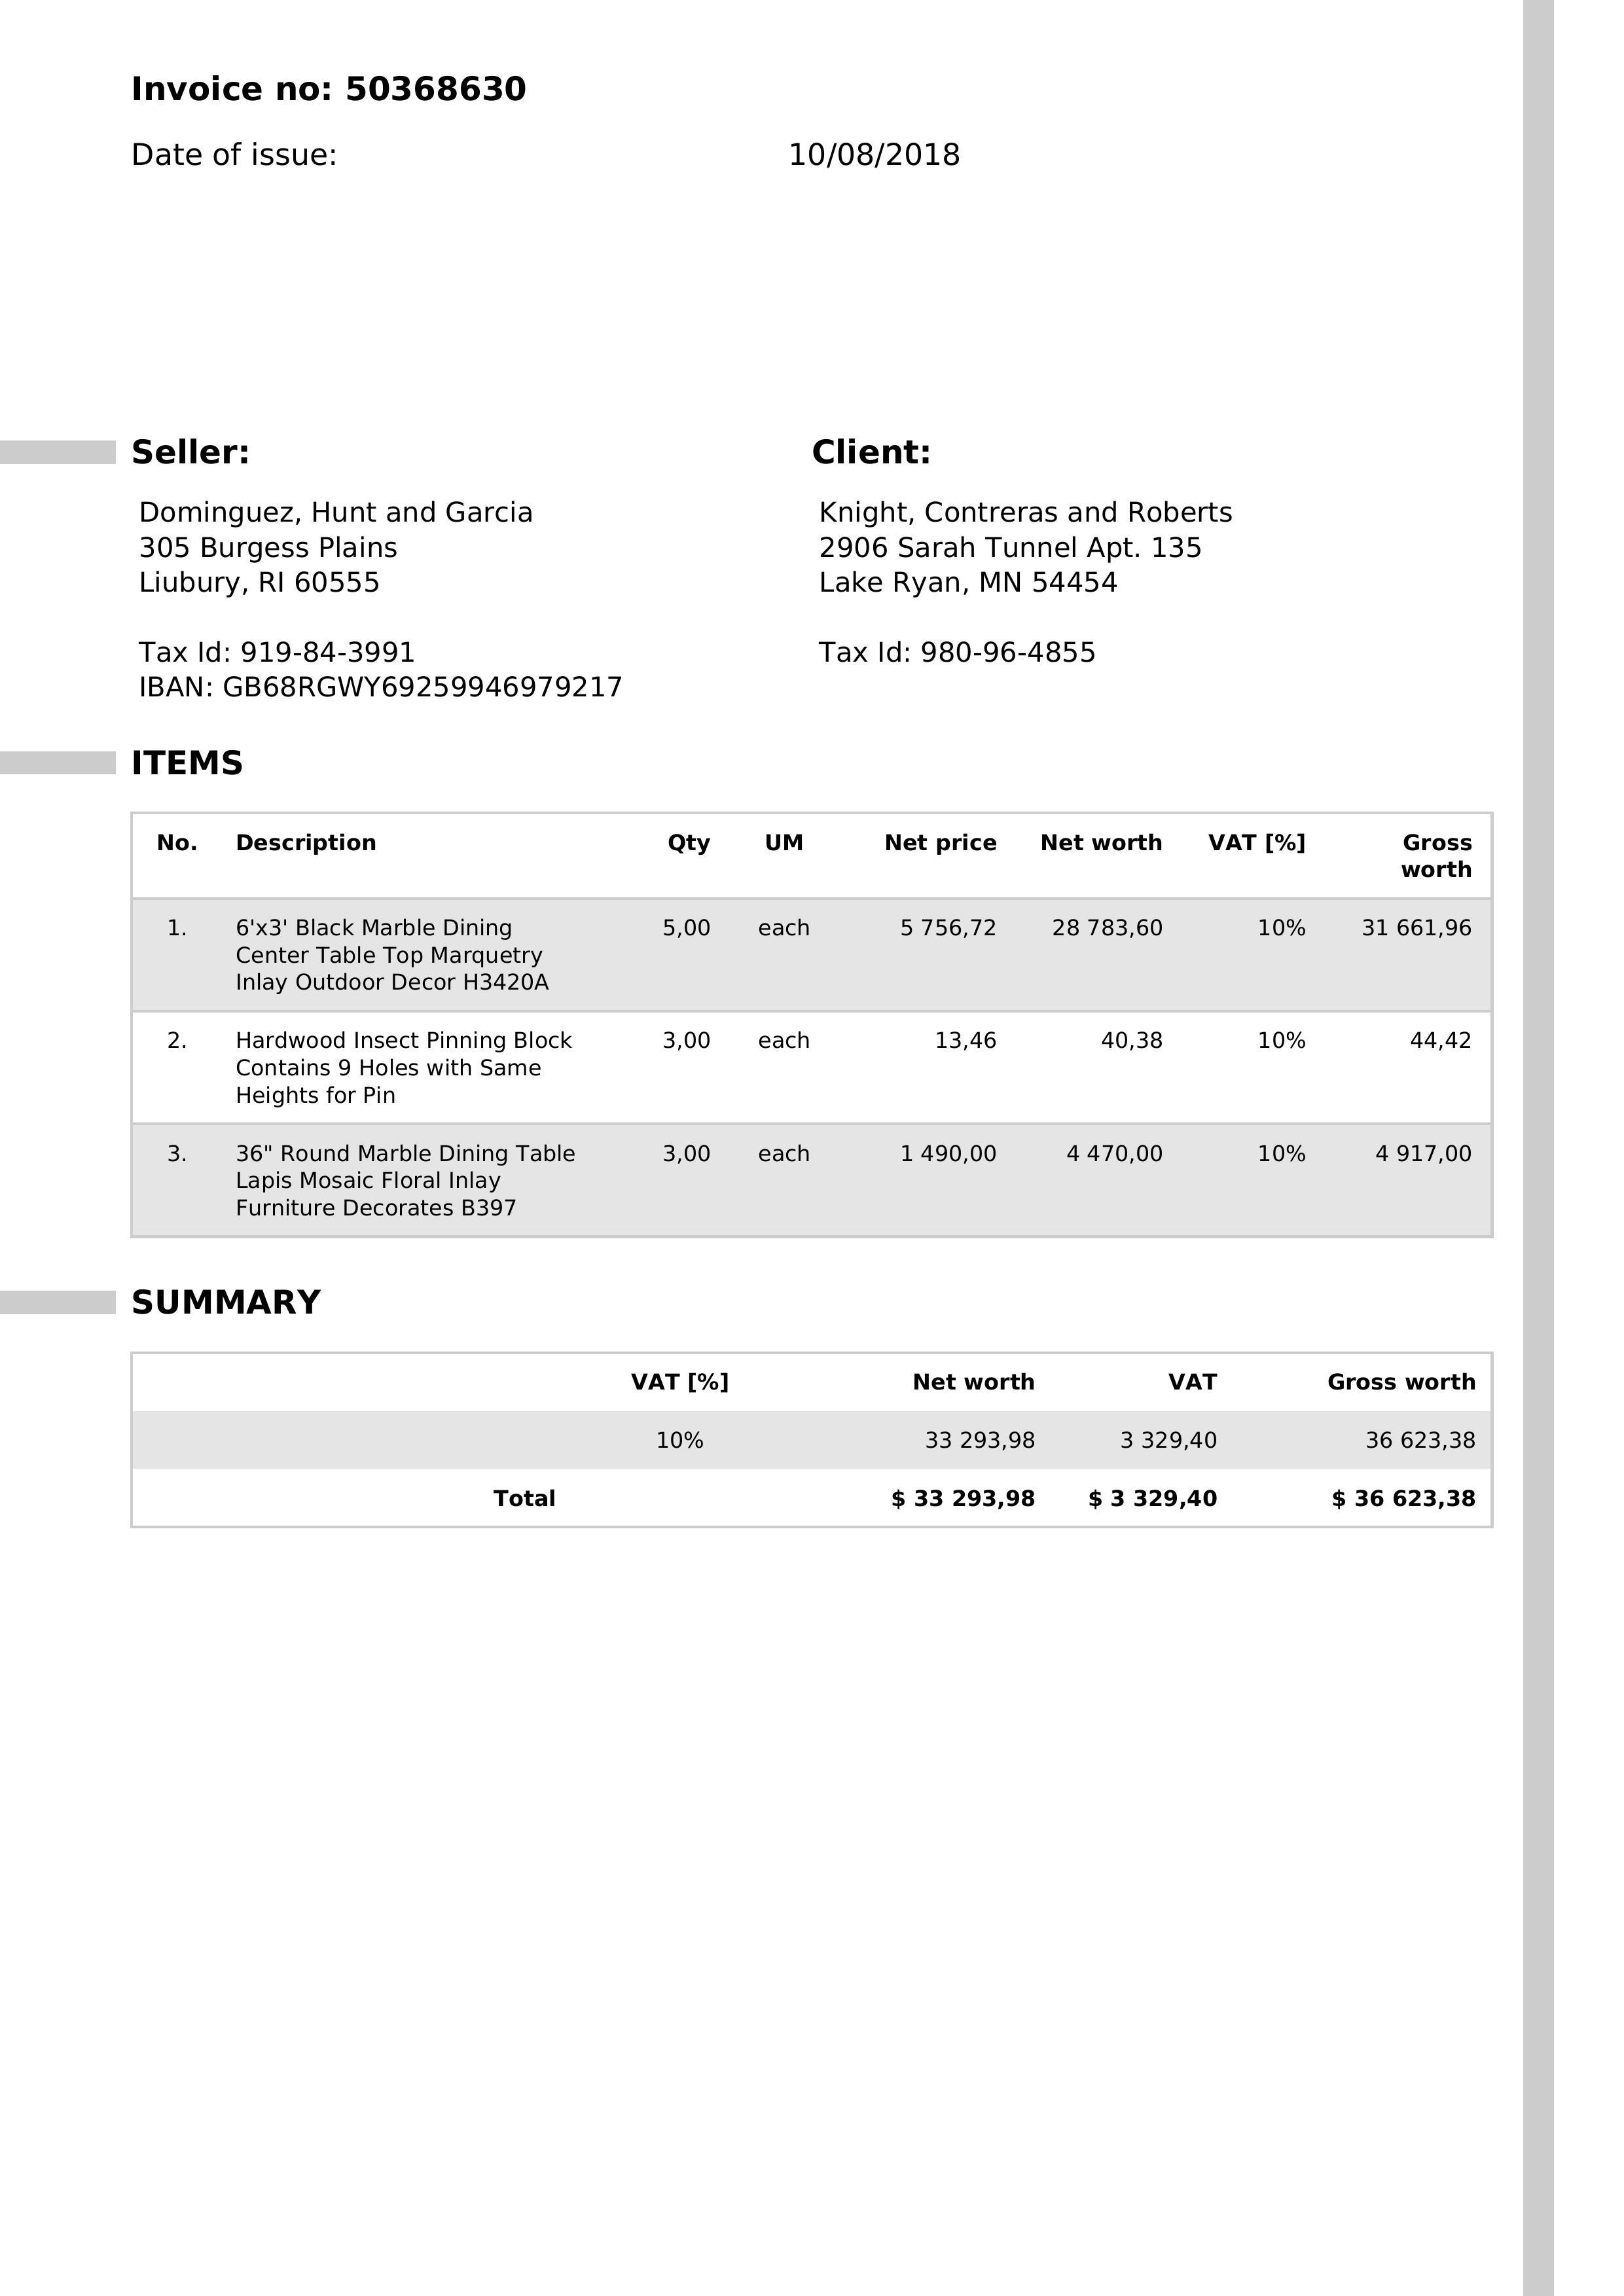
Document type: Invoice